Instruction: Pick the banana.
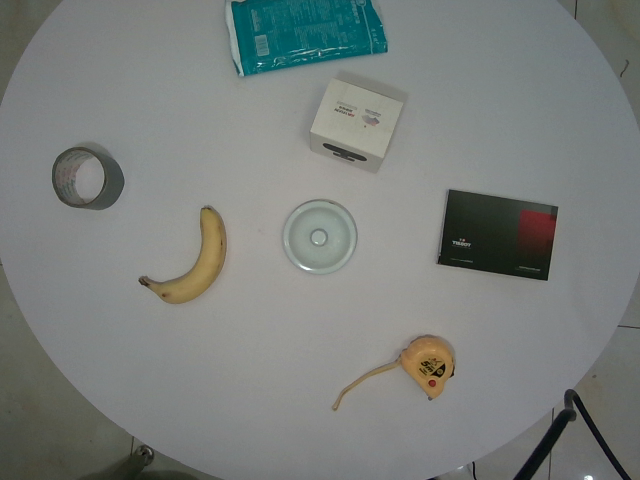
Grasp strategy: vertical